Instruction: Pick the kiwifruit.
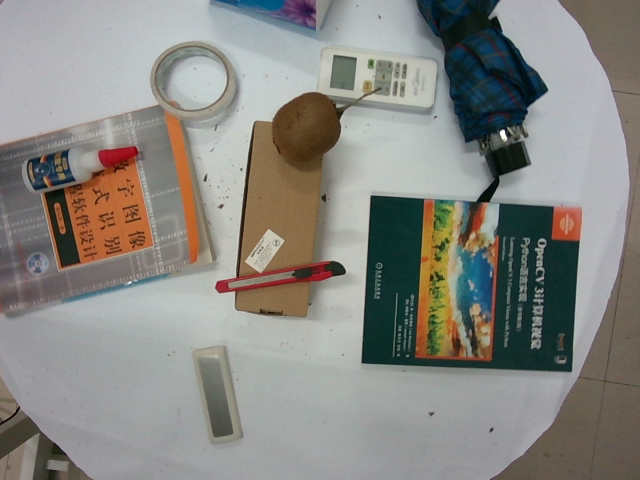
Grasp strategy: vertical